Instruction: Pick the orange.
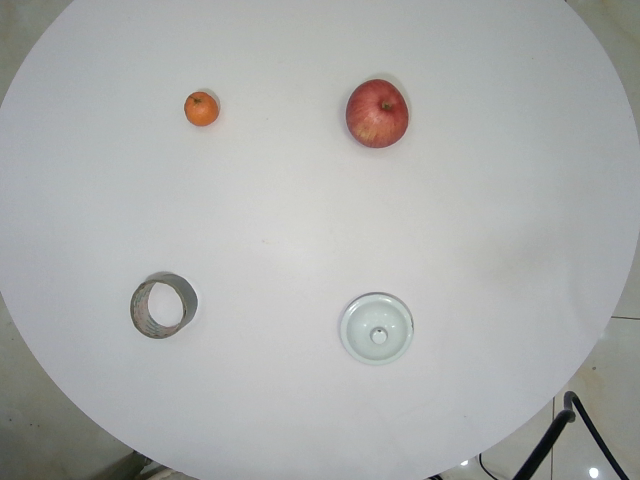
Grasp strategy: vertical